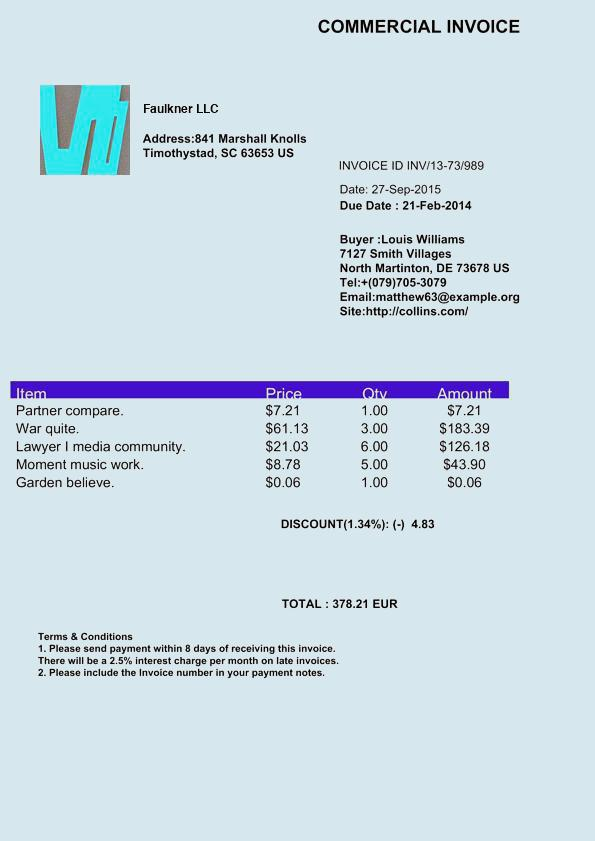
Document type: Invoice